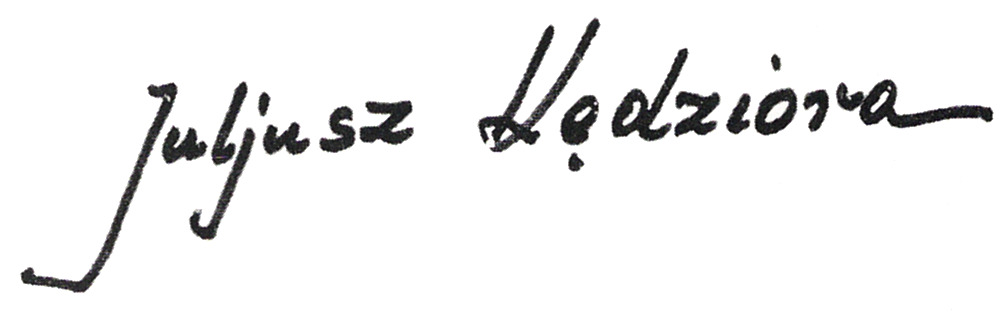
Signature of: juliusz kędziora